Question: What could the diagnosis suggest?
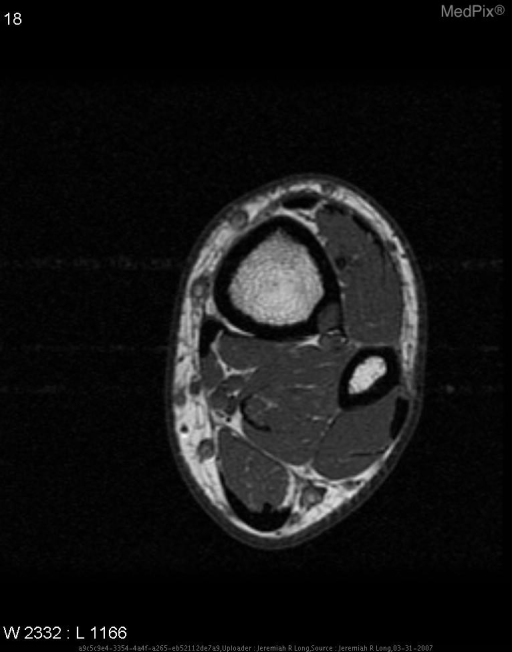
Answer: The possible diagnosis includes •  Non-ossifying fibroma (strongly favored)
•  Eosinophilic granuloma
•  Osteoid osteoma
•  Infection.